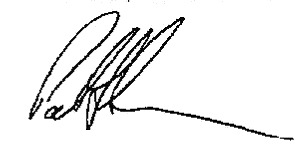
Signature of: porter goss